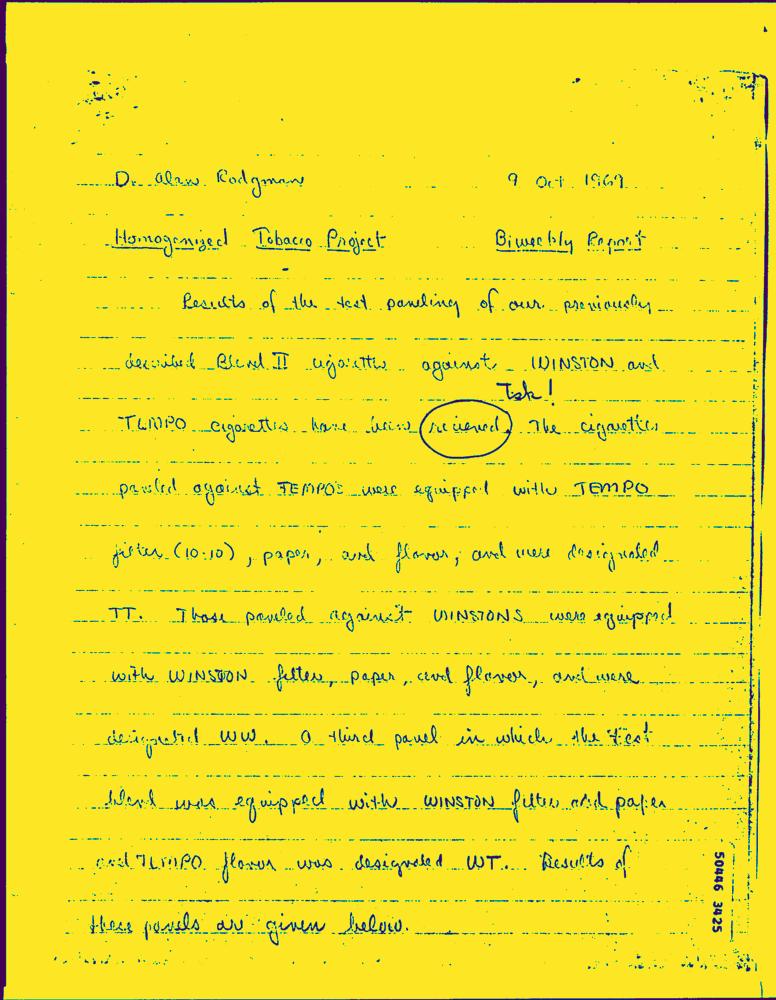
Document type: Hand-Written